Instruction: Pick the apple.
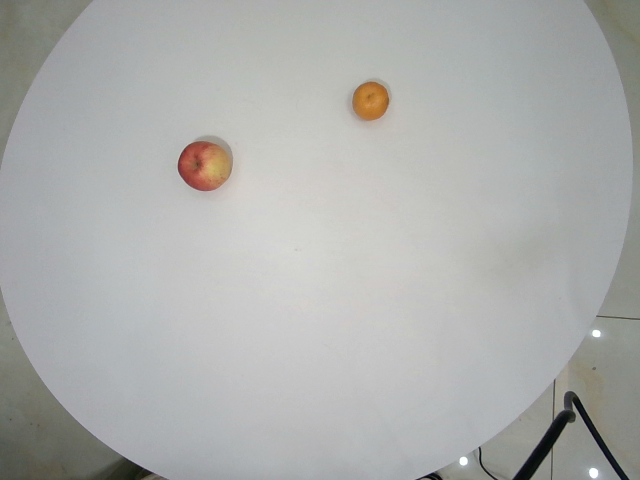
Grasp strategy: vertical